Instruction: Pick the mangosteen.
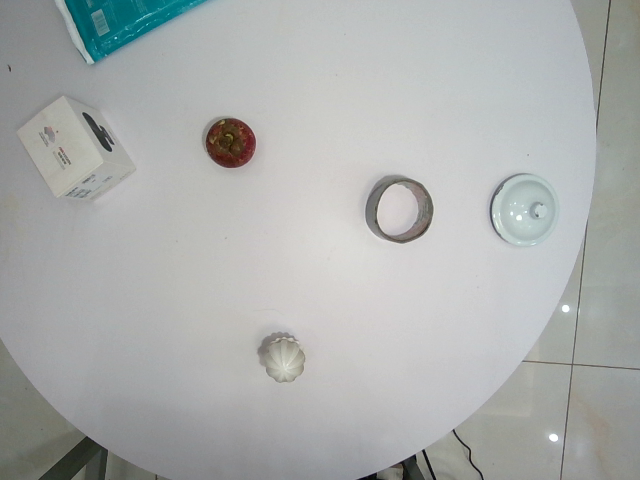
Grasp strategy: vertical